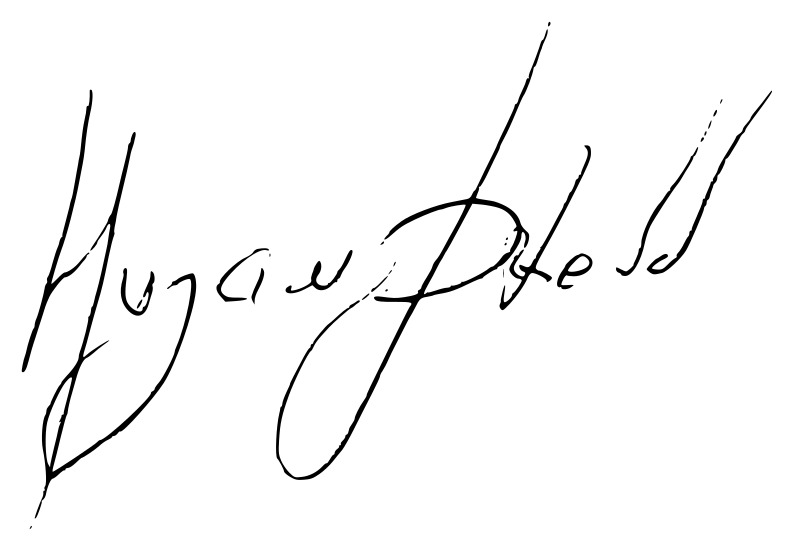
Signature of: nizam dredd